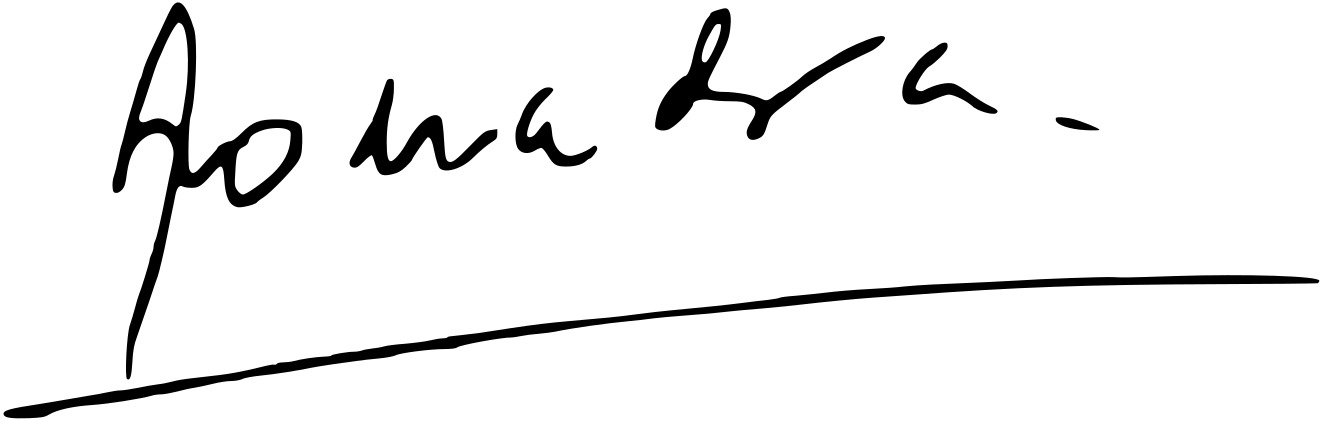
Signature of: andrés manuel lópez obrador